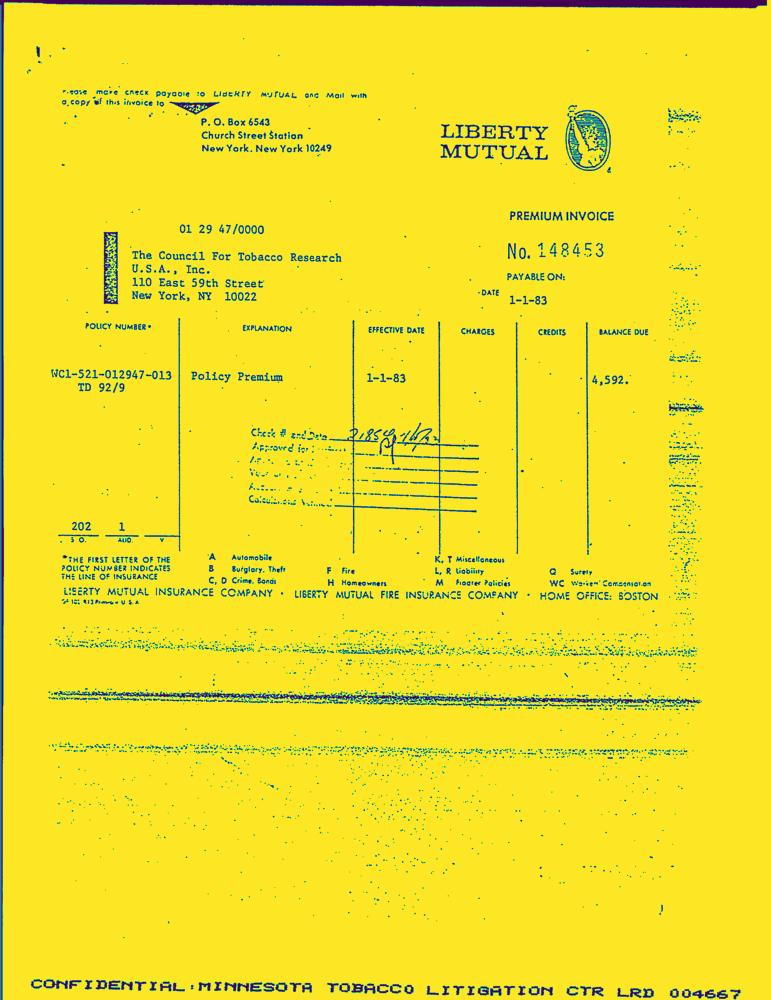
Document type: Invoice-Doc